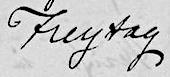
Signature of: gustav freytag